Question: Talk about the condition:
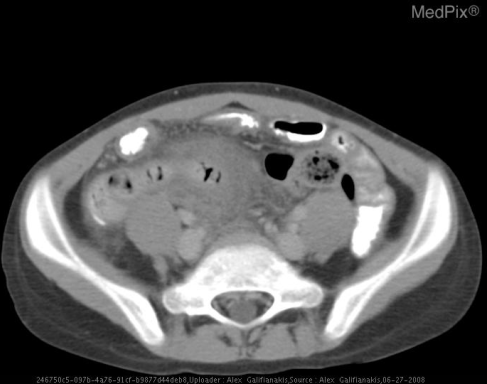
Answer: The disease is discussed as: Acute appendicitis constitutes the most common abdominal surgical emergency, affecting approximately 1 in 14 americans at some point in theirs lives, and 0.1% of the US population per year.  Approximately 250,000 appendectomies are performed each year, of which approximately 20% disclose a normal appendix.  Ultrasound has recently received considerable attention as a means of diagnosing appendicitis.  In skilled hands, it has a sensitivity over 90% and an even higher specificity.  The examination is performed by gradually pressing the transducer down on the skin of the right lower quadrant, thereby displacing gas filled bowel loops and minimizing the distance between the transducer and the appendix.  The diagnosis is made when the diseased appendix is identified as a tubular, noncompressible structure measuring 6mm or more in diameter and demonstrating no peristalsis.  Confidence is further increased when a appendicolith, an echogenic focus with posterior shadowing seen in approximately one-third of patients, is identified.  Difficulties with the ultrasongraphic approach include a retrocecal appendix and obese or uncooperative patients. Moreover, the examination is highly operator dependent.